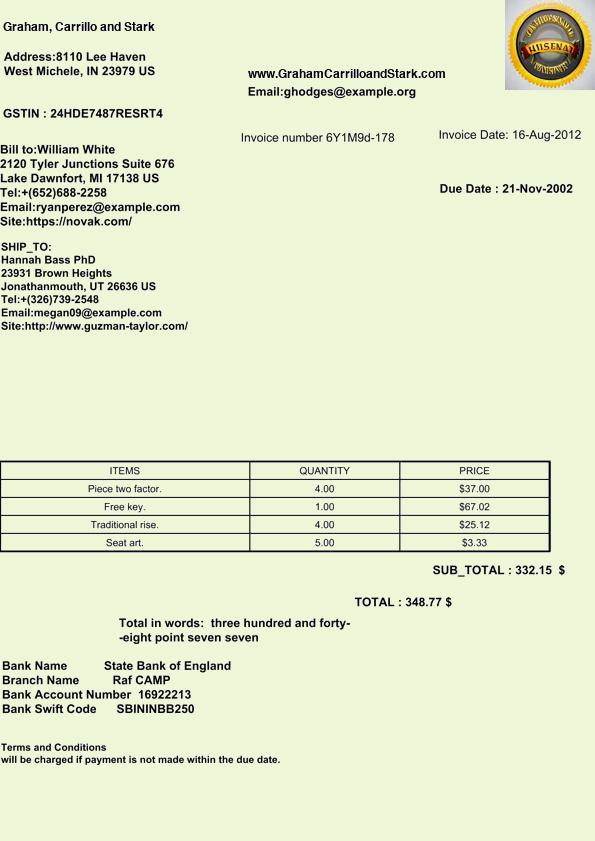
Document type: Invoice